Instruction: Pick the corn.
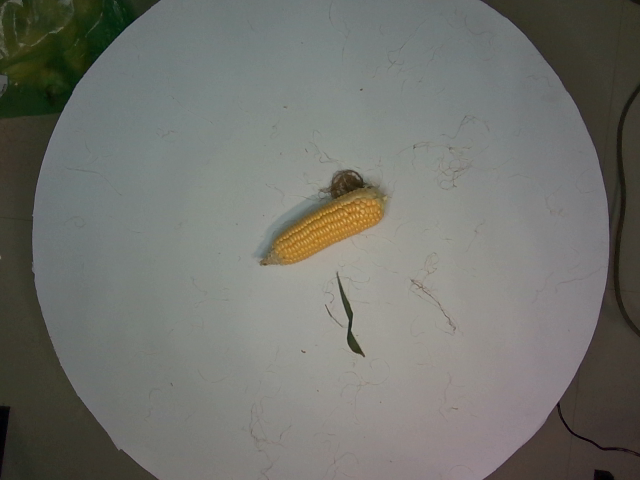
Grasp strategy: vertical